Question: How does the patient history play a role?
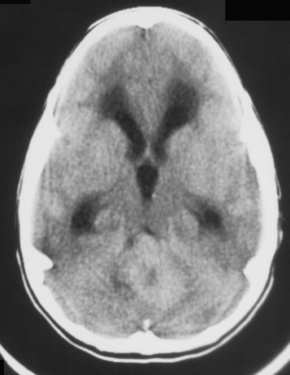
Answer: The patient's history of 8yo African American female who presents with morning vomiting, wide-based gait, headache, and blurred vision

Her complaints began four to six weeks ago, and her pediatrician attributed her symptoms to a "viral syndrome", prescribing rest, fluids and Tylenol. Her vomiting is projective in nature, without associated nausea. It started only occasionally, but progressed to daily over the course of 3-4 weeks. Her headache is described as pancephalic, worse in the morning as well and not relieved by aspirin. She describes the blackboard at school as being "fuzzy". Her pre-natal course and delivery were unremarkable, and she has been in the 85th percentile on her growth curve. Developmental milestones wore reached at appropriate ages. She has done very well in school with an 89 average, but notes she does less well in gym class lately. There is a positive family history for cancer in her paternal grandmother and aunt, location and type unknown. Review of systems also reveals photophobia of three weeks duration. No meds, NKDA. is key in understanding the case.